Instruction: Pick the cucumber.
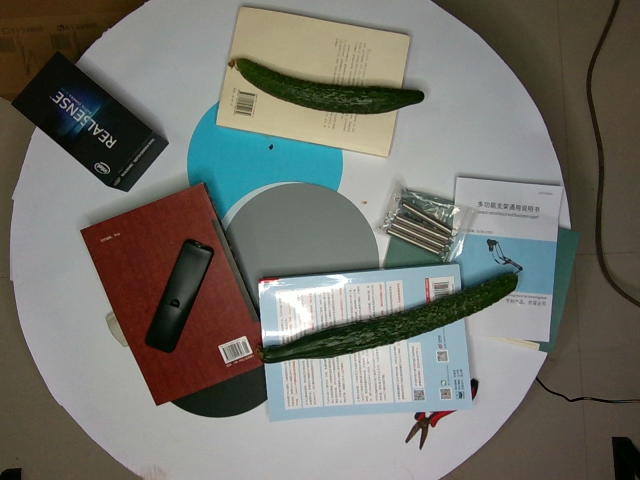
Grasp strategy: vertical